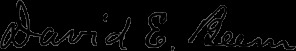
Signature of: david enoch beem